Question: How is the property described in the document?
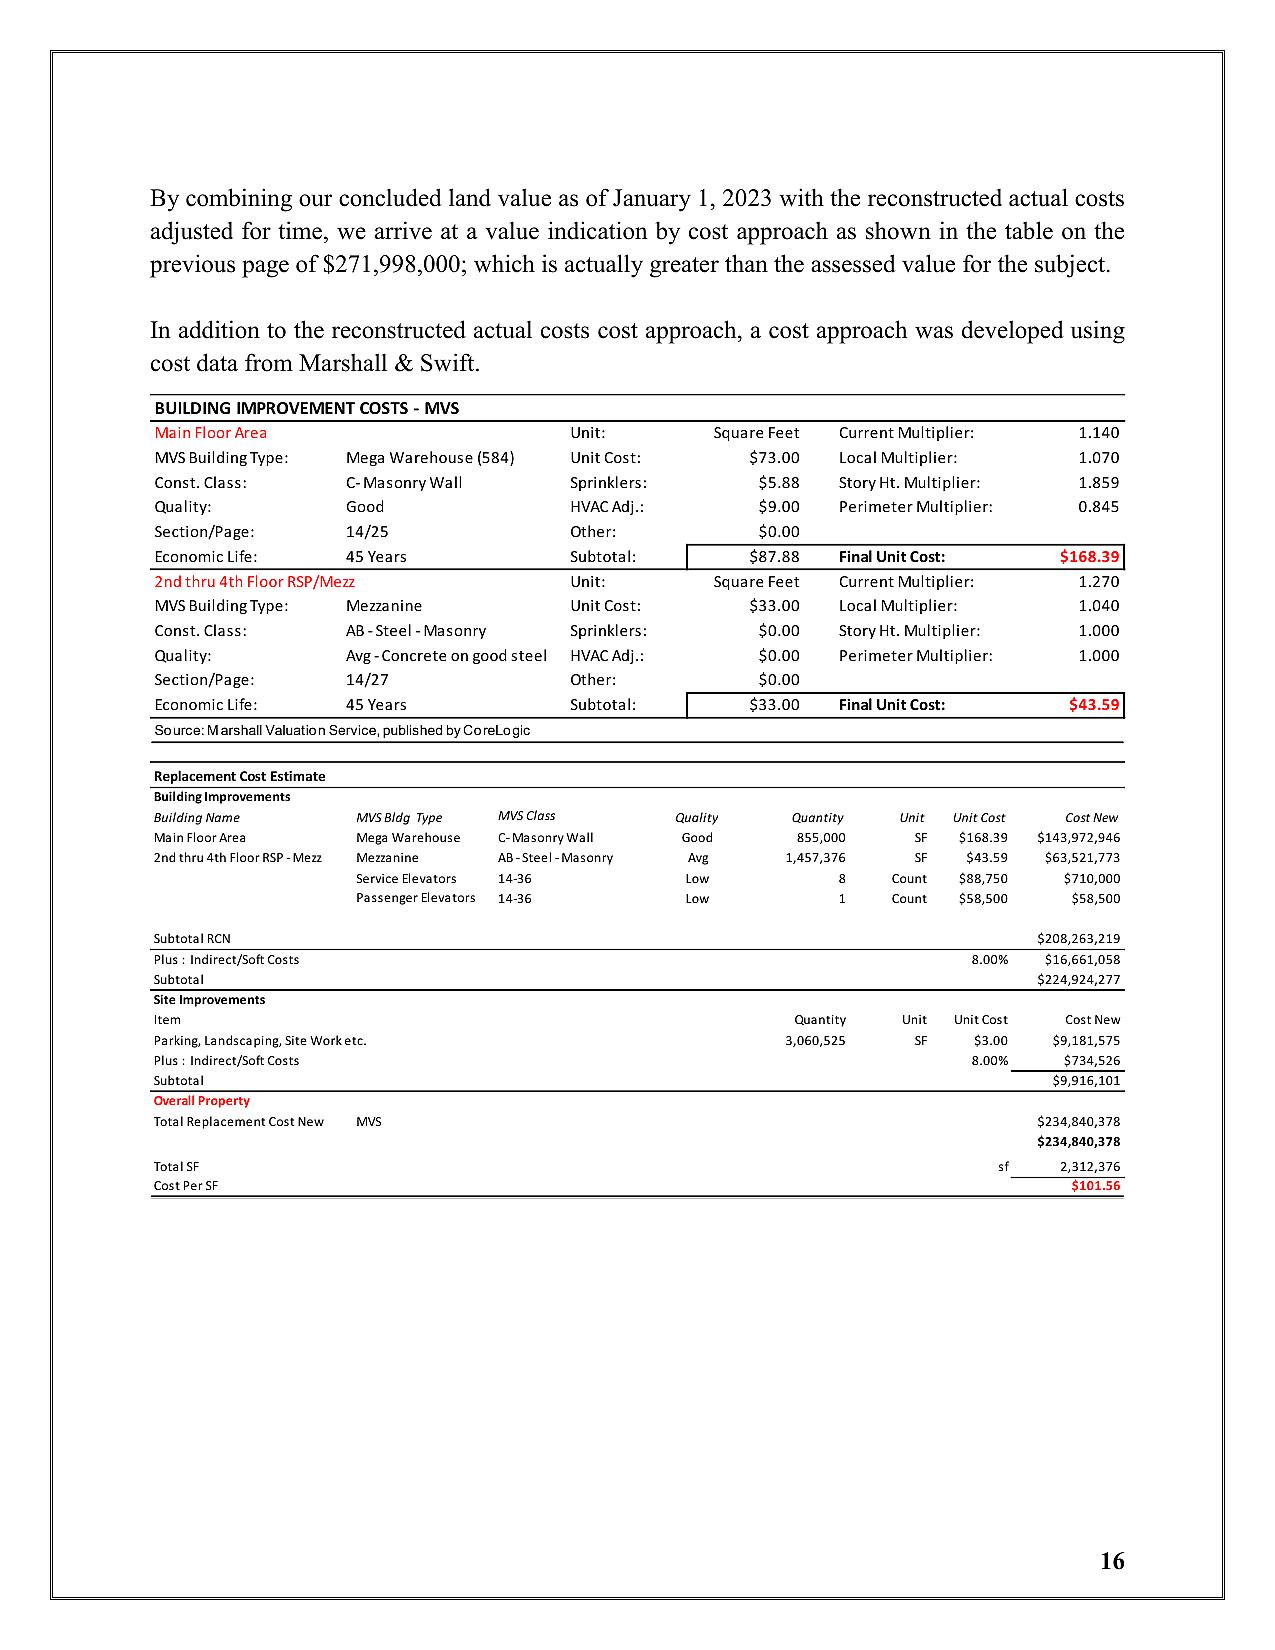
Answer: "Mega Warehouse (584), C-Masonry Wall, Good"